Question: What type of tax is indicated in the document, personal property or real estate?
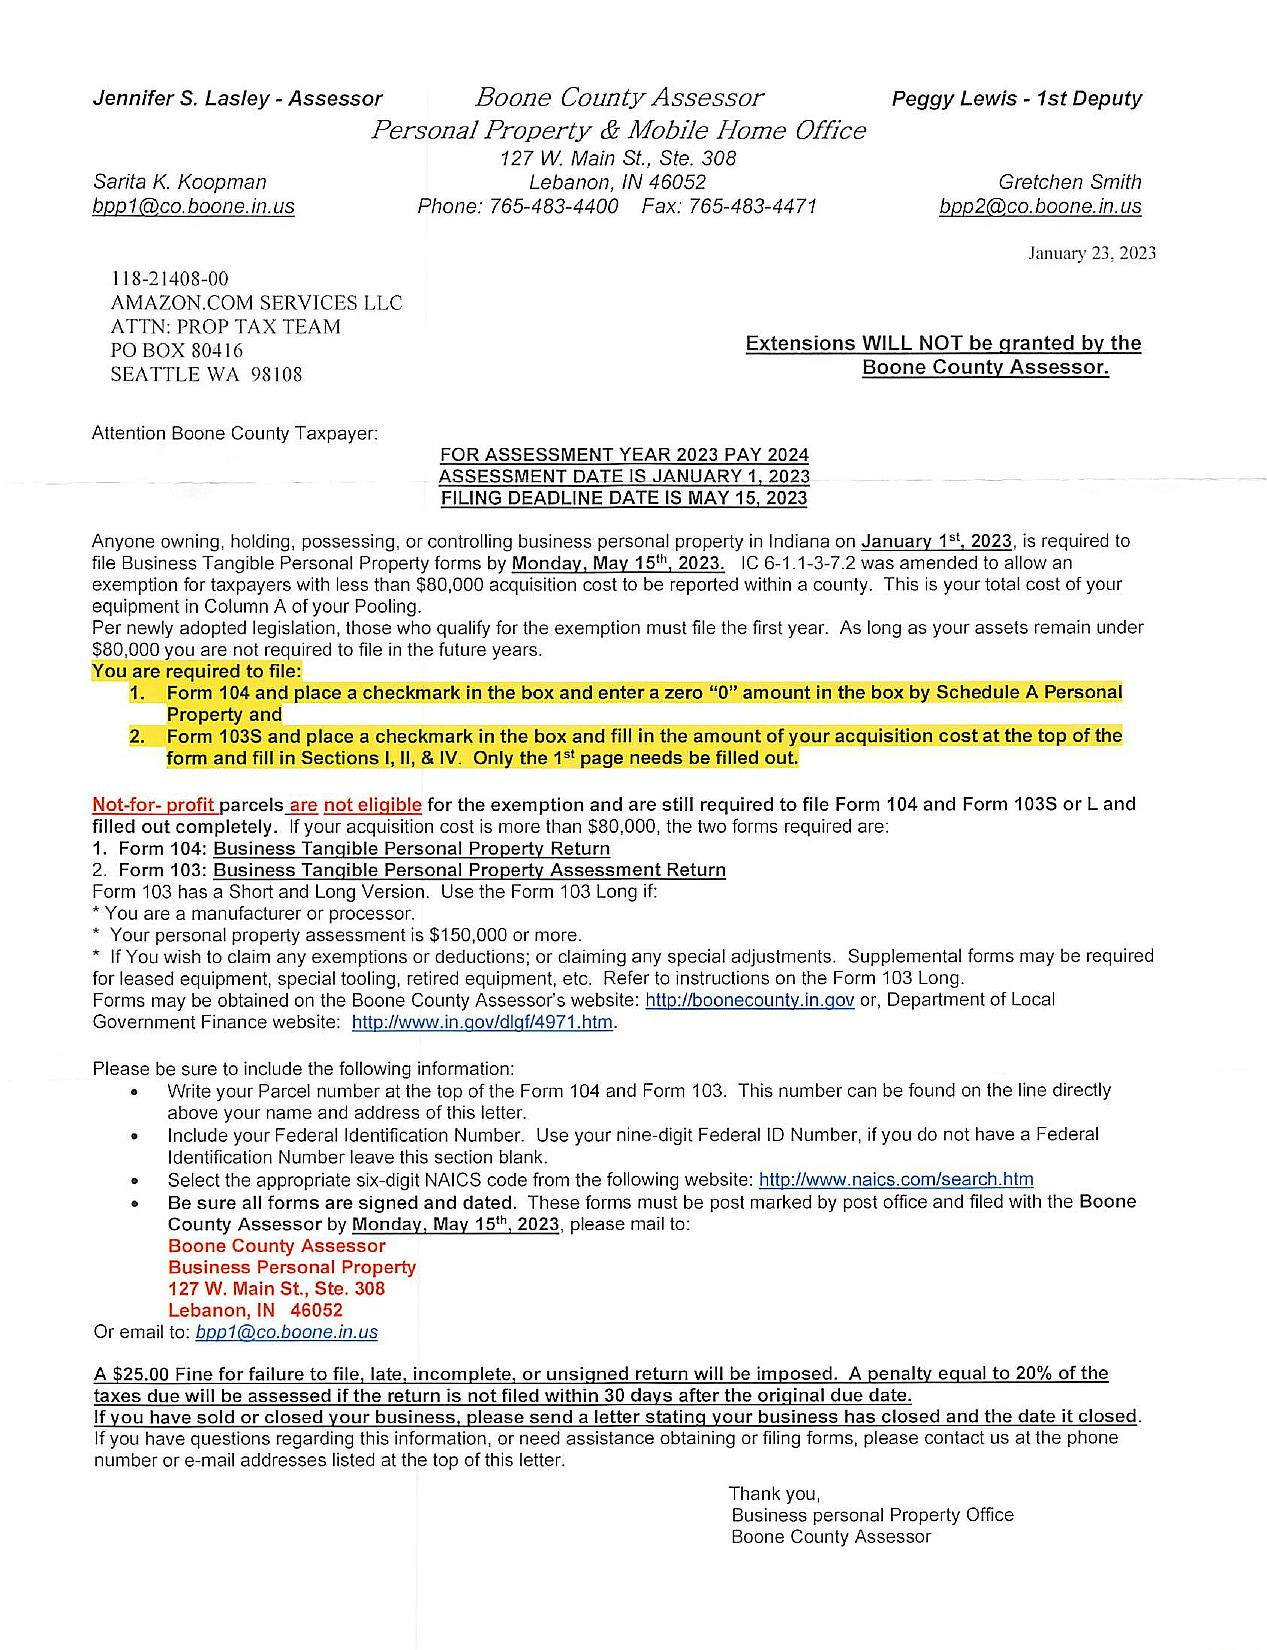
Answer: "Personal Property Tax"